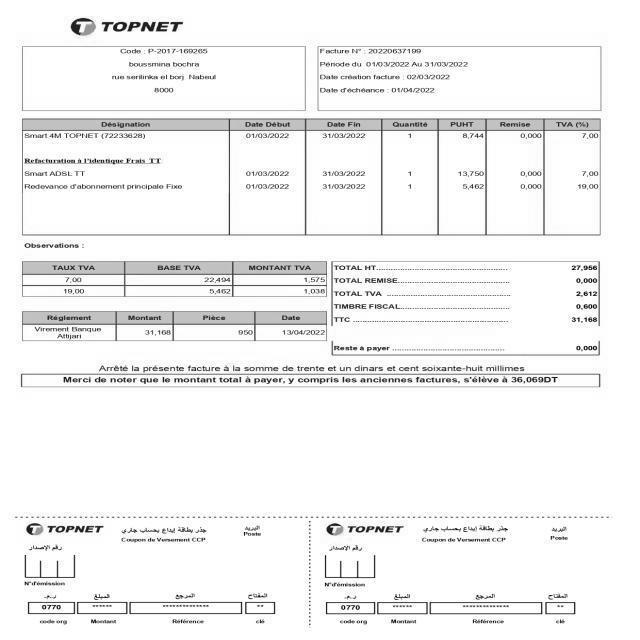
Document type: Invoice